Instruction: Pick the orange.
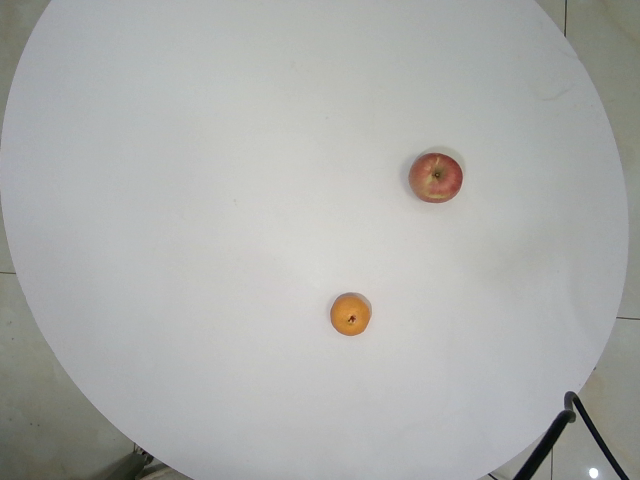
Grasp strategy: vertical